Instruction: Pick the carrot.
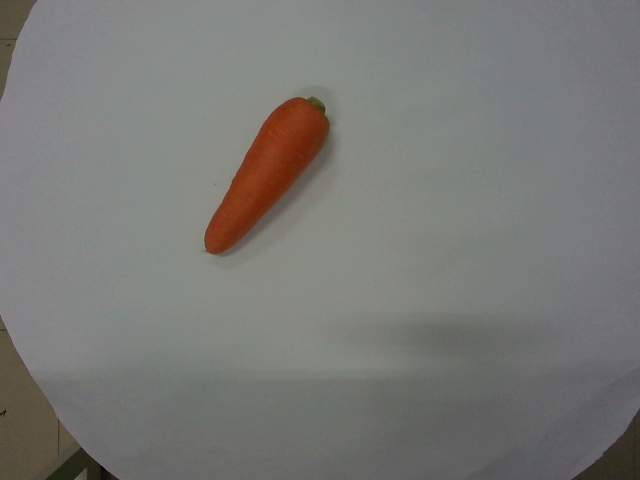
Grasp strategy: vertical